Question: How does the patient history play a role?
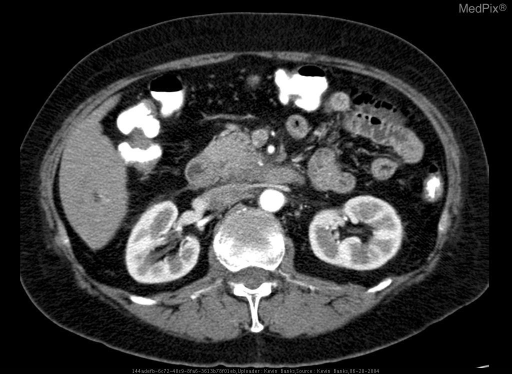
Answer: The patient's history of 59 year-old female with abdominal pain. CT evaluation demonstated a mass in the head of the pancreas. is key in understanding the case.